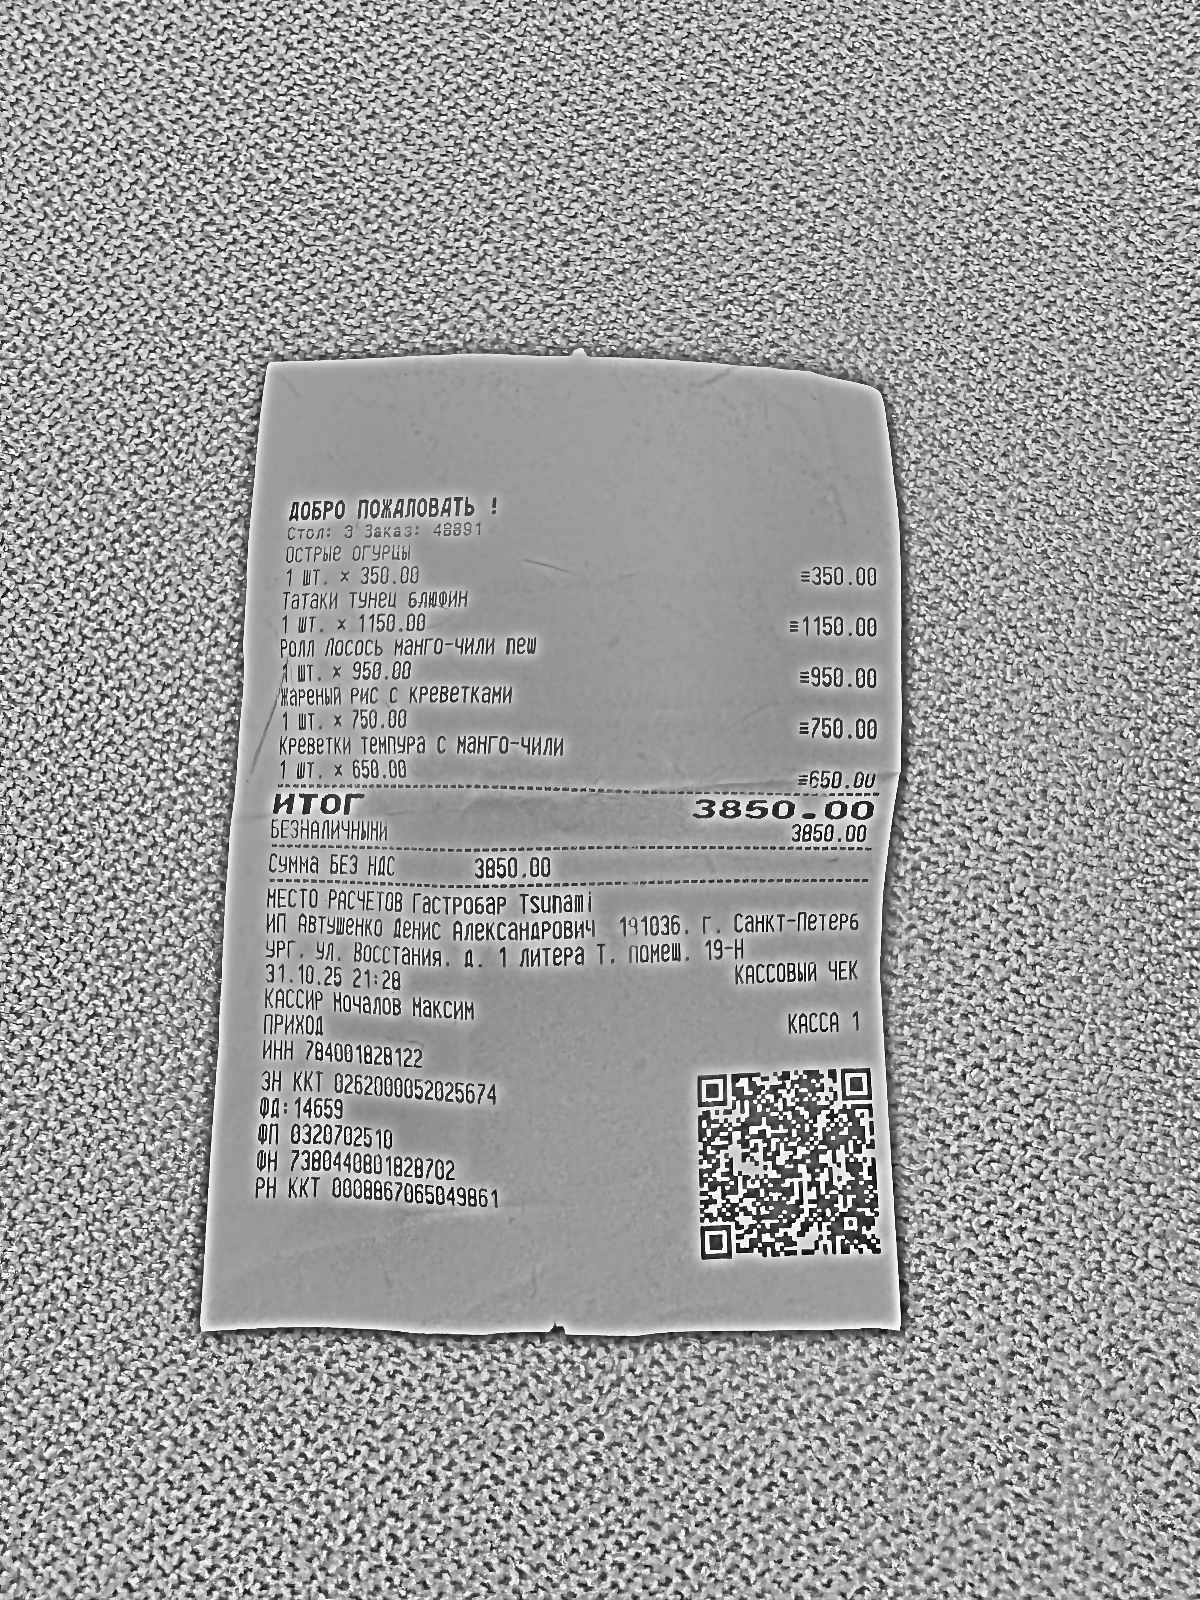
Продавец: ИП АВТУШЕНКО Денис Александрович
ИНН: 784001828122
Дата: 31.10.25
Товары: Острые огурцы; Татаки тунец блюфин; Ролл Лосось манго-чили new; Жареный рис с креветками; Креветки температура с нанго-чили
Количество: 1; 1; 1; 1; 1
Цена: 350.00; 1150.00; 950.00; 750.00; 650.00
Сумма: 350.00; 1150.00; 950.00; 750.00; 650.00
Итого: 3850.00